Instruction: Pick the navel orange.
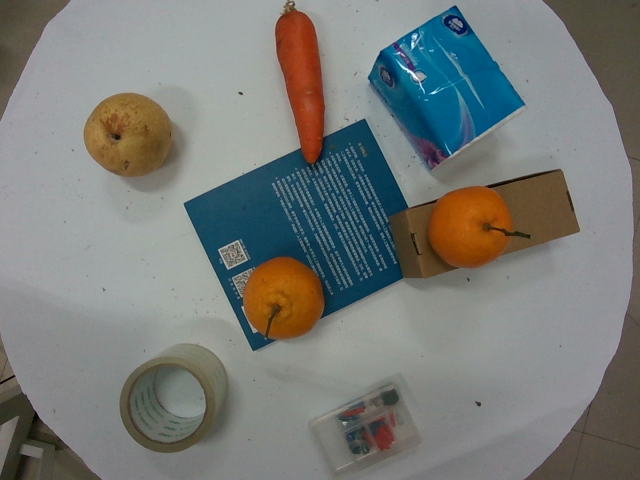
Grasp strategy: vertical